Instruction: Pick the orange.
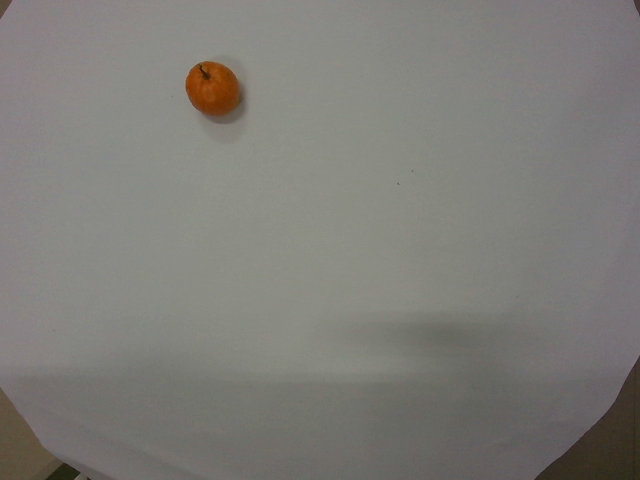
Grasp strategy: vertical